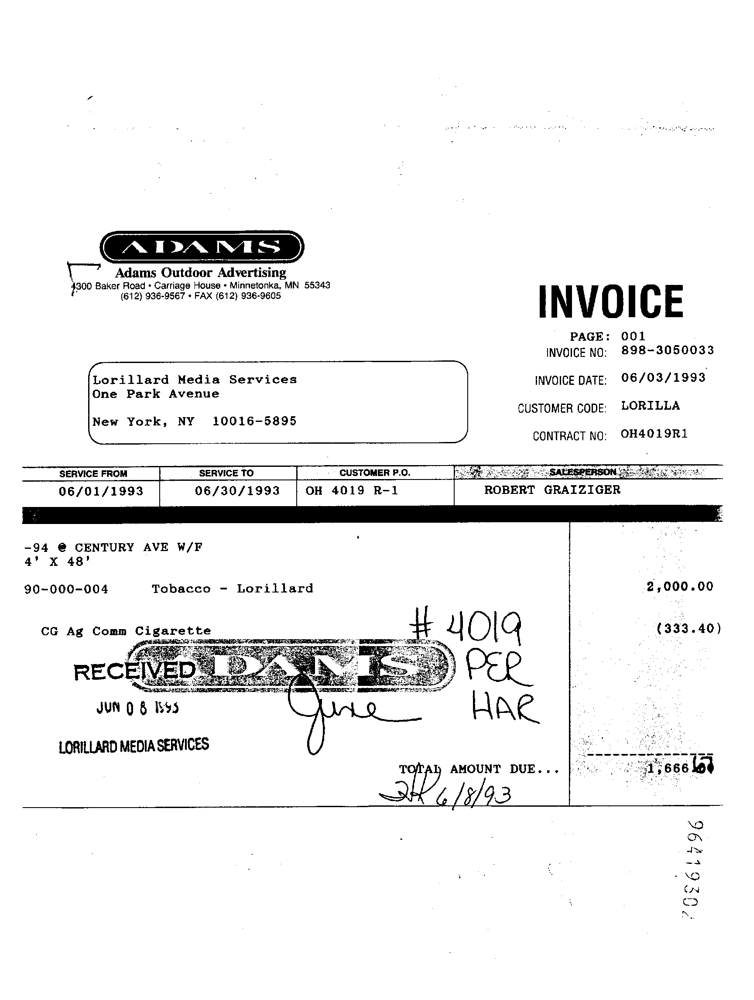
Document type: Invoice